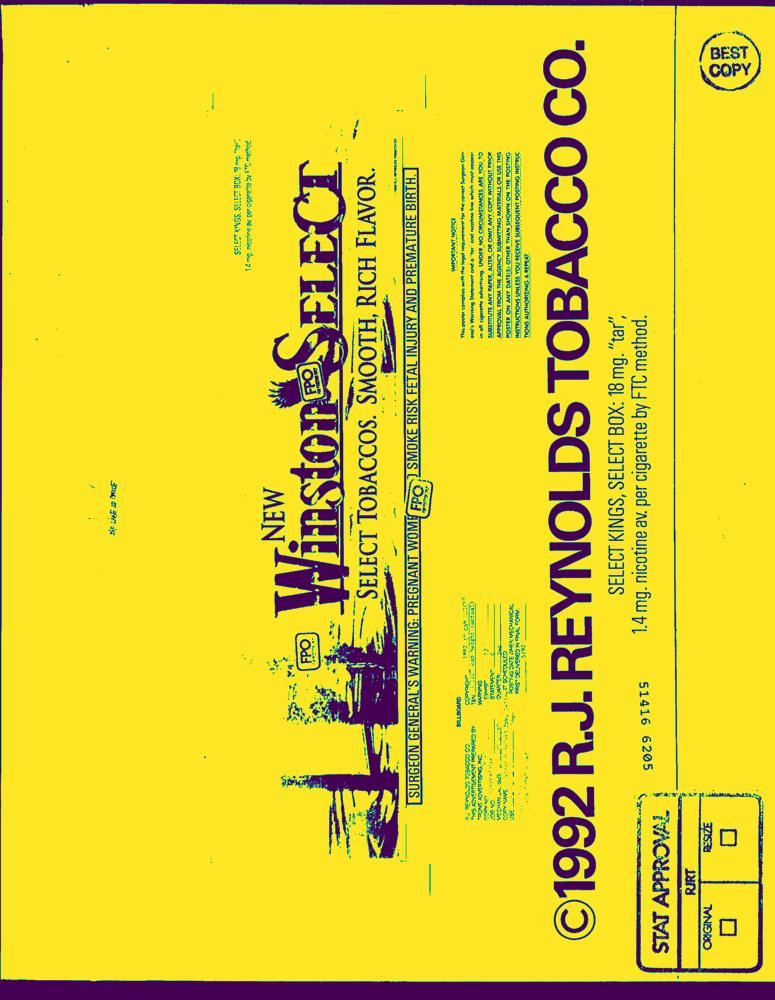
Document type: AD